Question: What could the diagnosis suggest?
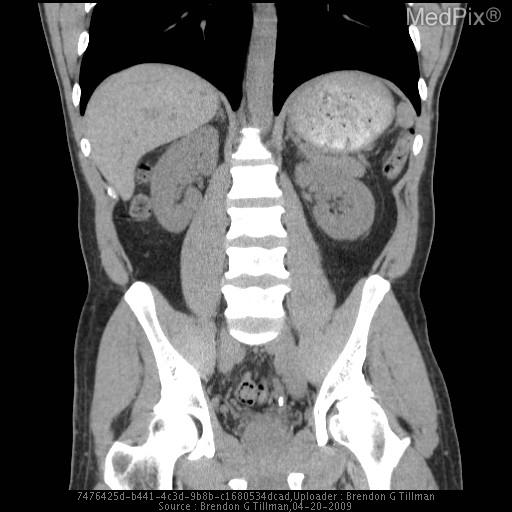
Answer: The possible diagnosis includes Ureterolithasis with obstruction
Neoplasm (TCC)
Peripelvic cysts
Preexisting perinephric fat stranding
Atherosclerotic calcifications
Phleboliths.